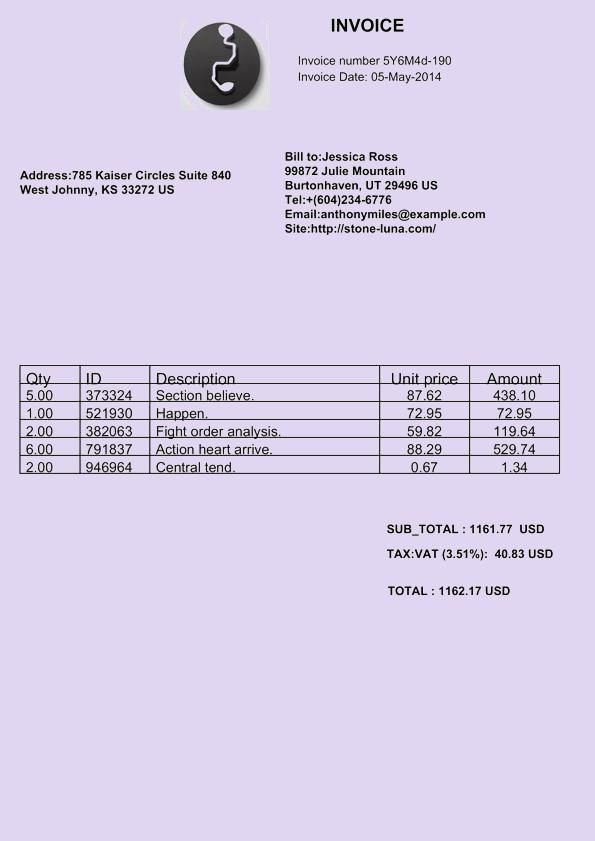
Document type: Invoice